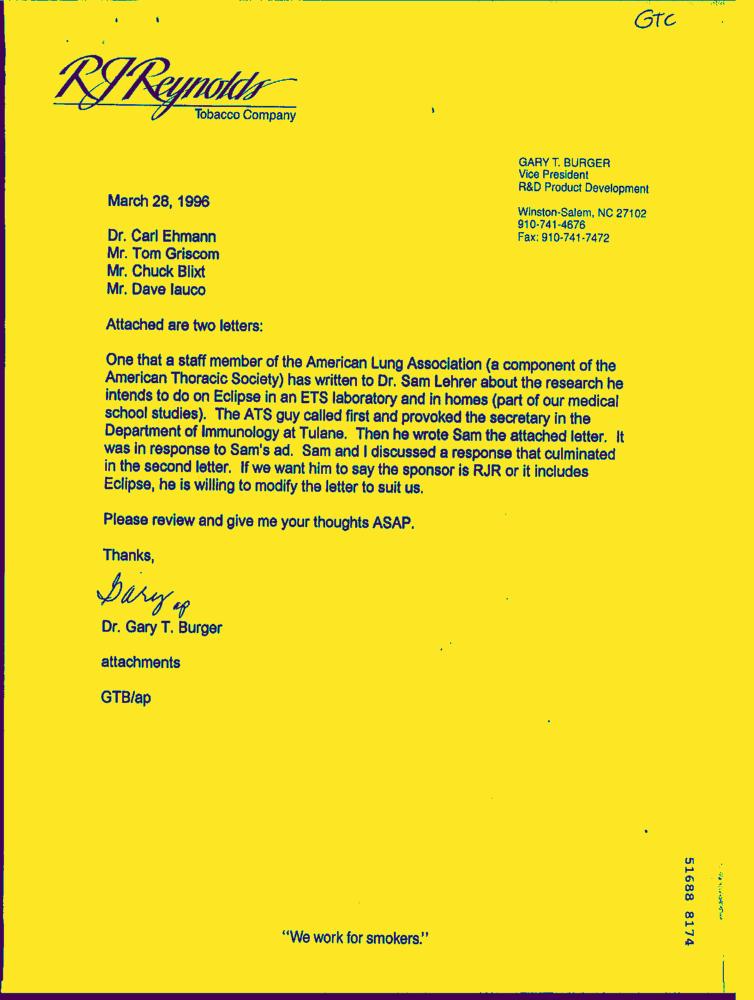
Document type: Letter-Doc